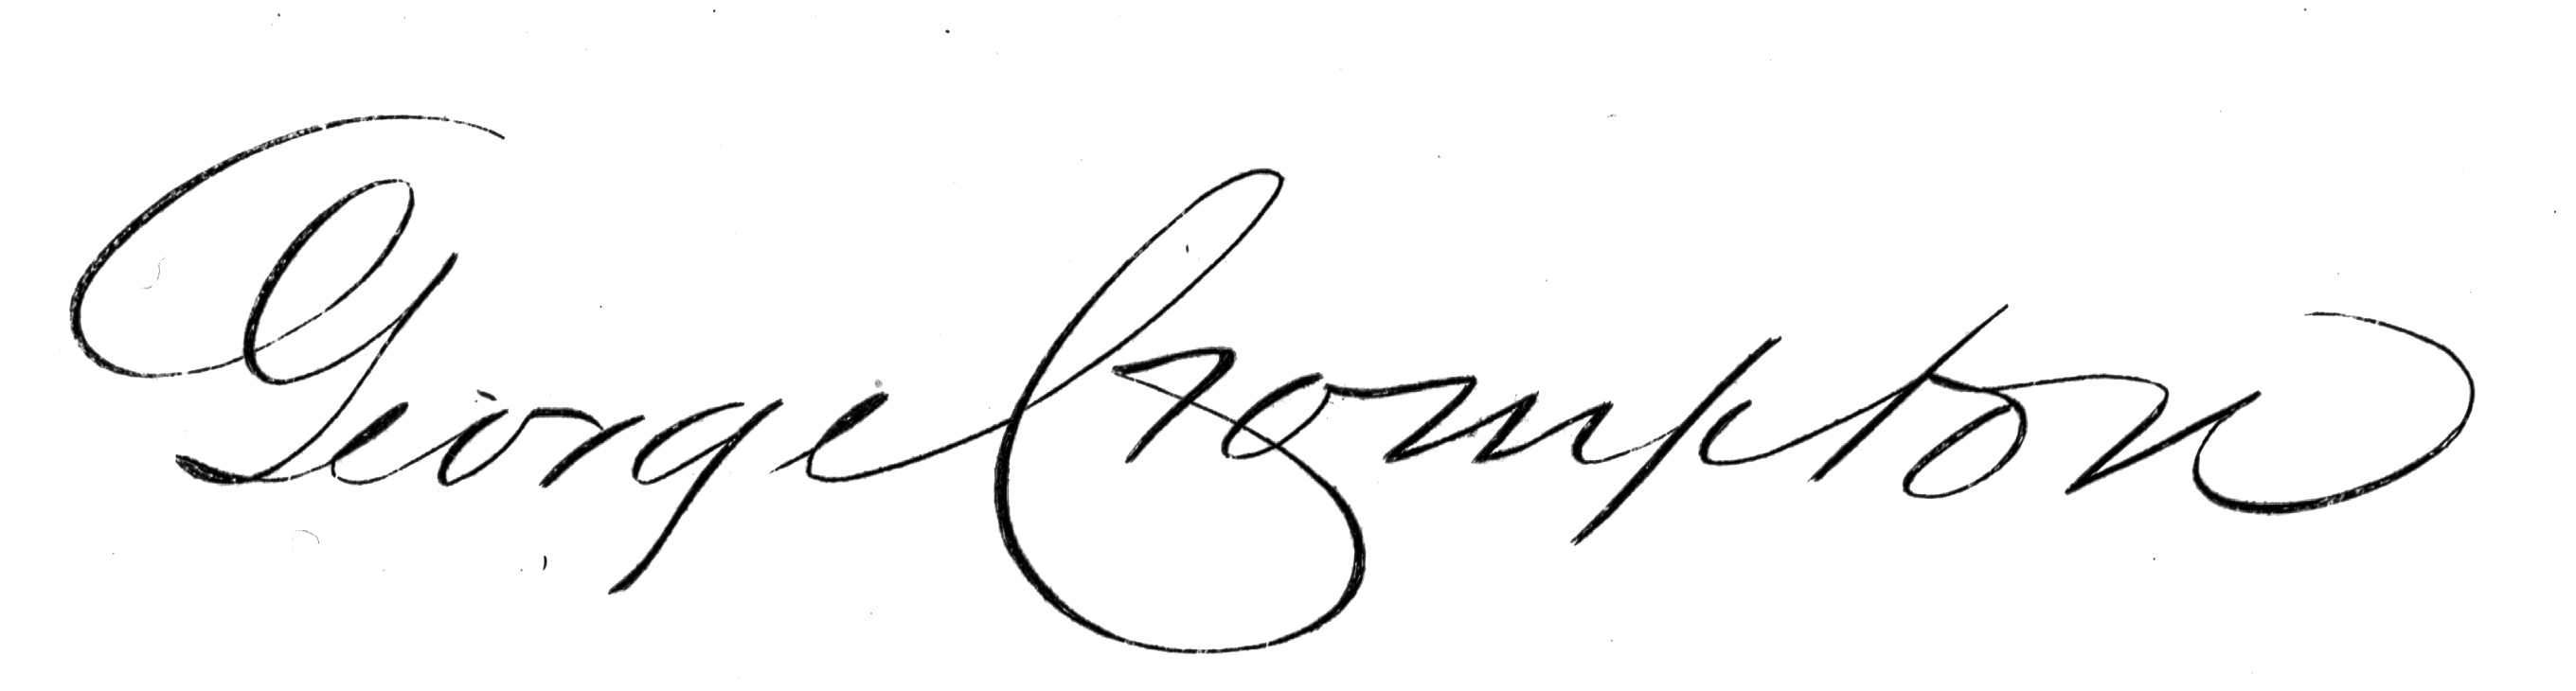
Signature of: george crompton